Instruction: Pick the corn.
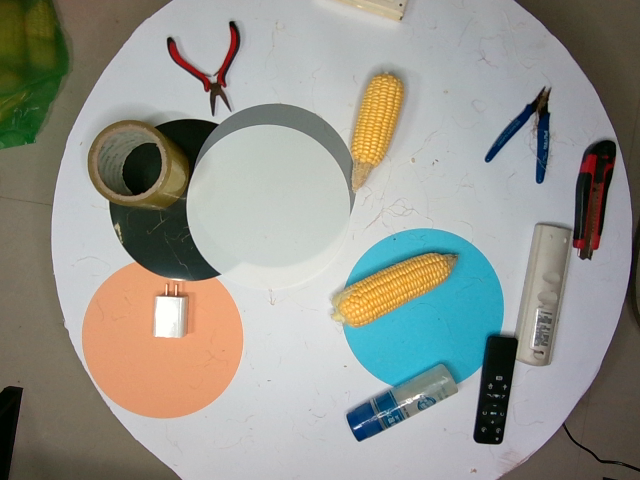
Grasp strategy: vertical